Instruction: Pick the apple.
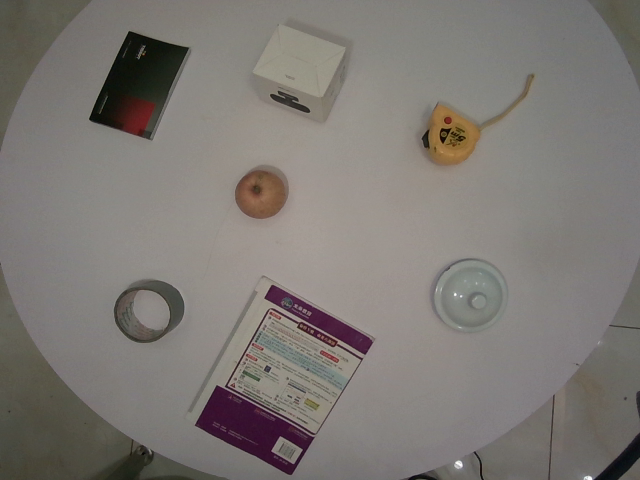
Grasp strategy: vertical